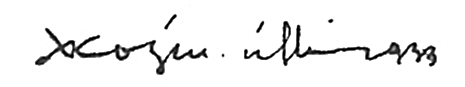
Signature of: jan koźmiński